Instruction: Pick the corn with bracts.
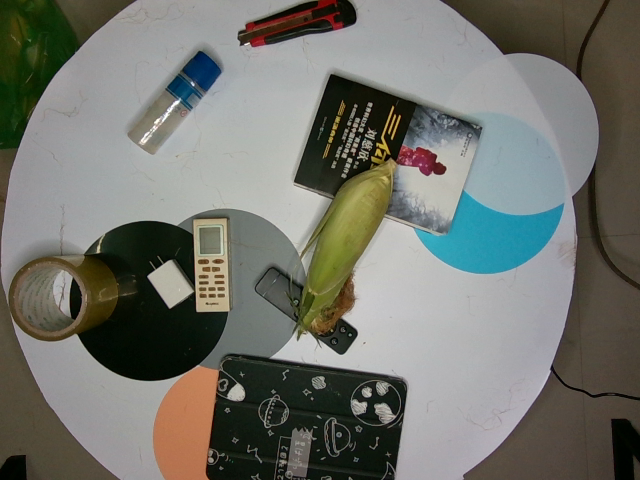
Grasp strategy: vertical